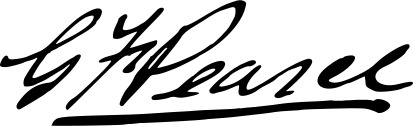
Signature of: george pearce